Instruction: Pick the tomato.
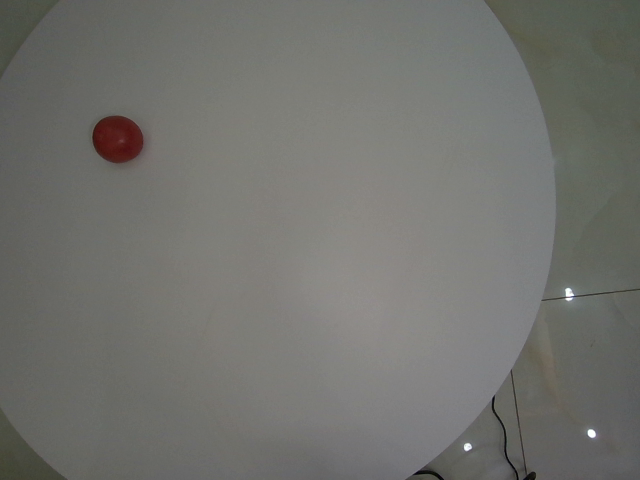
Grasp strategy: vertical